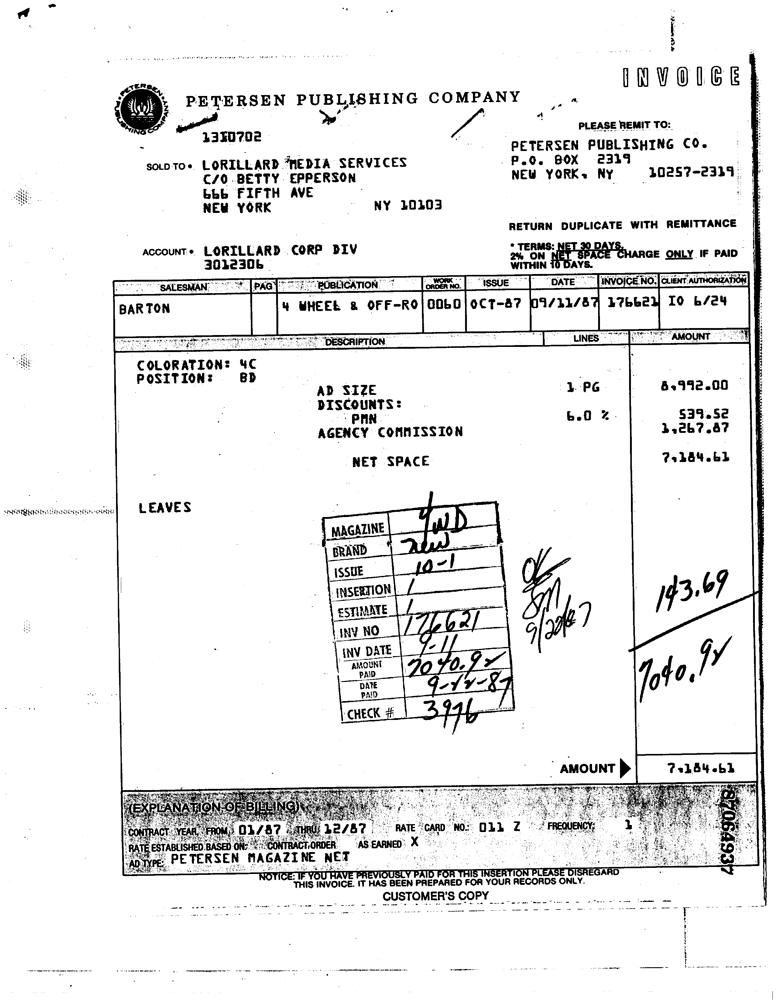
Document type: Invoice